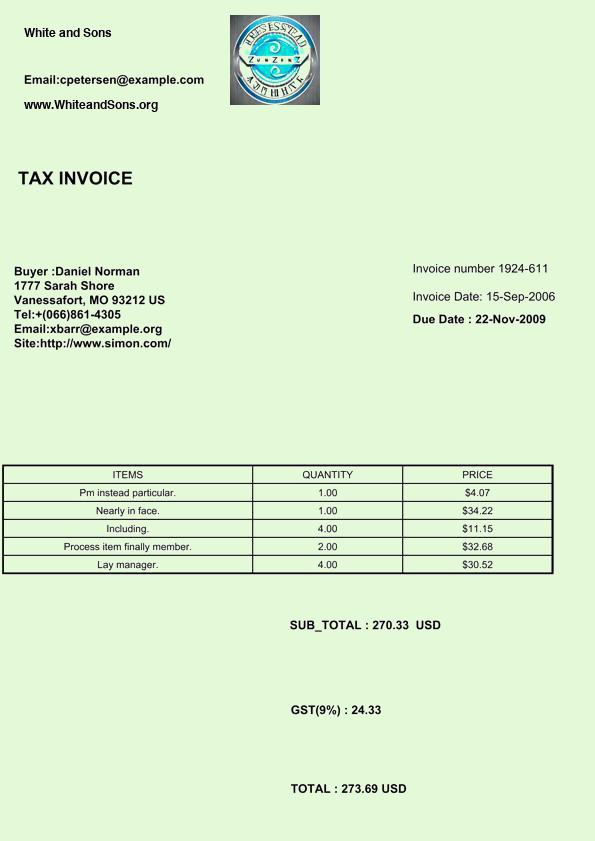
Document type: Invoice